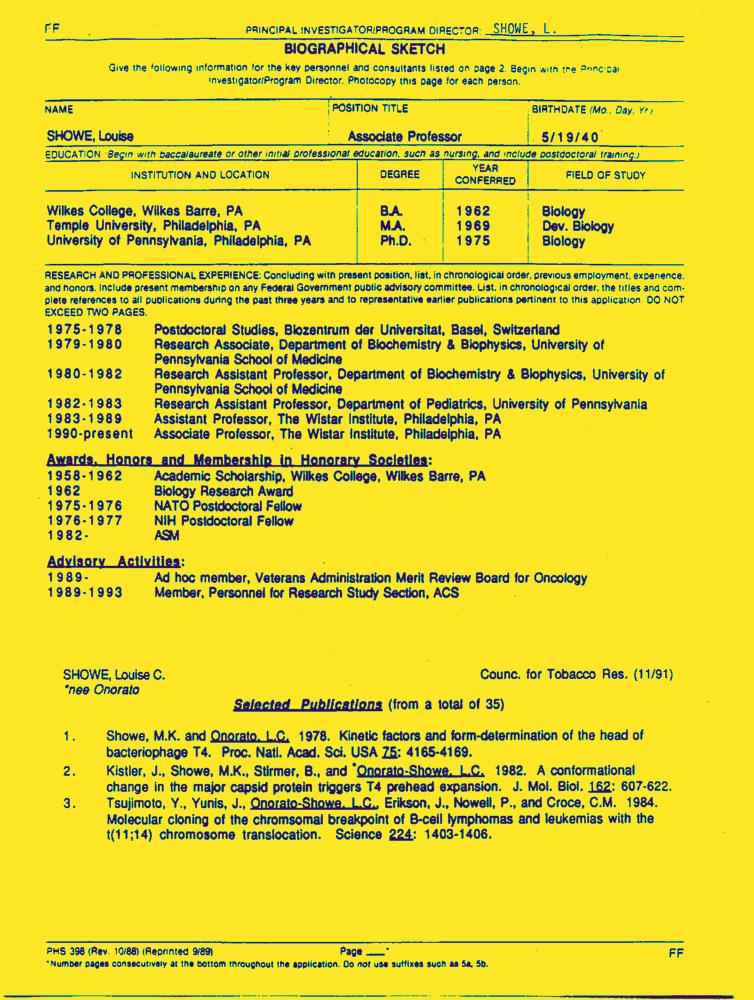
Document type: Resume-Doc